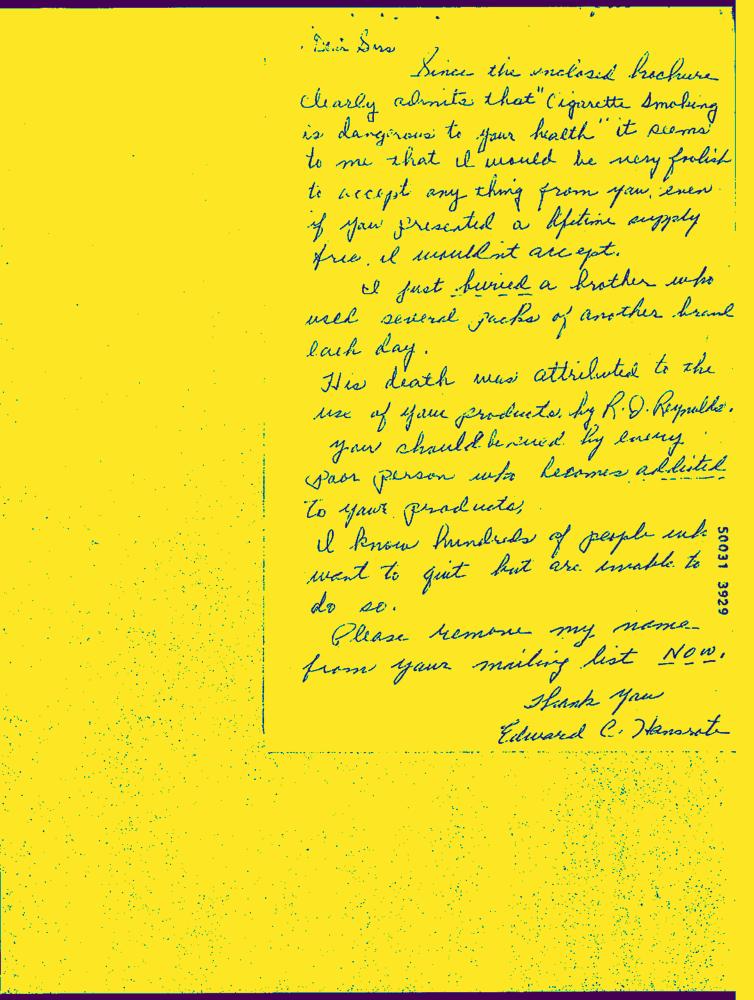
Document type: Hand-Written